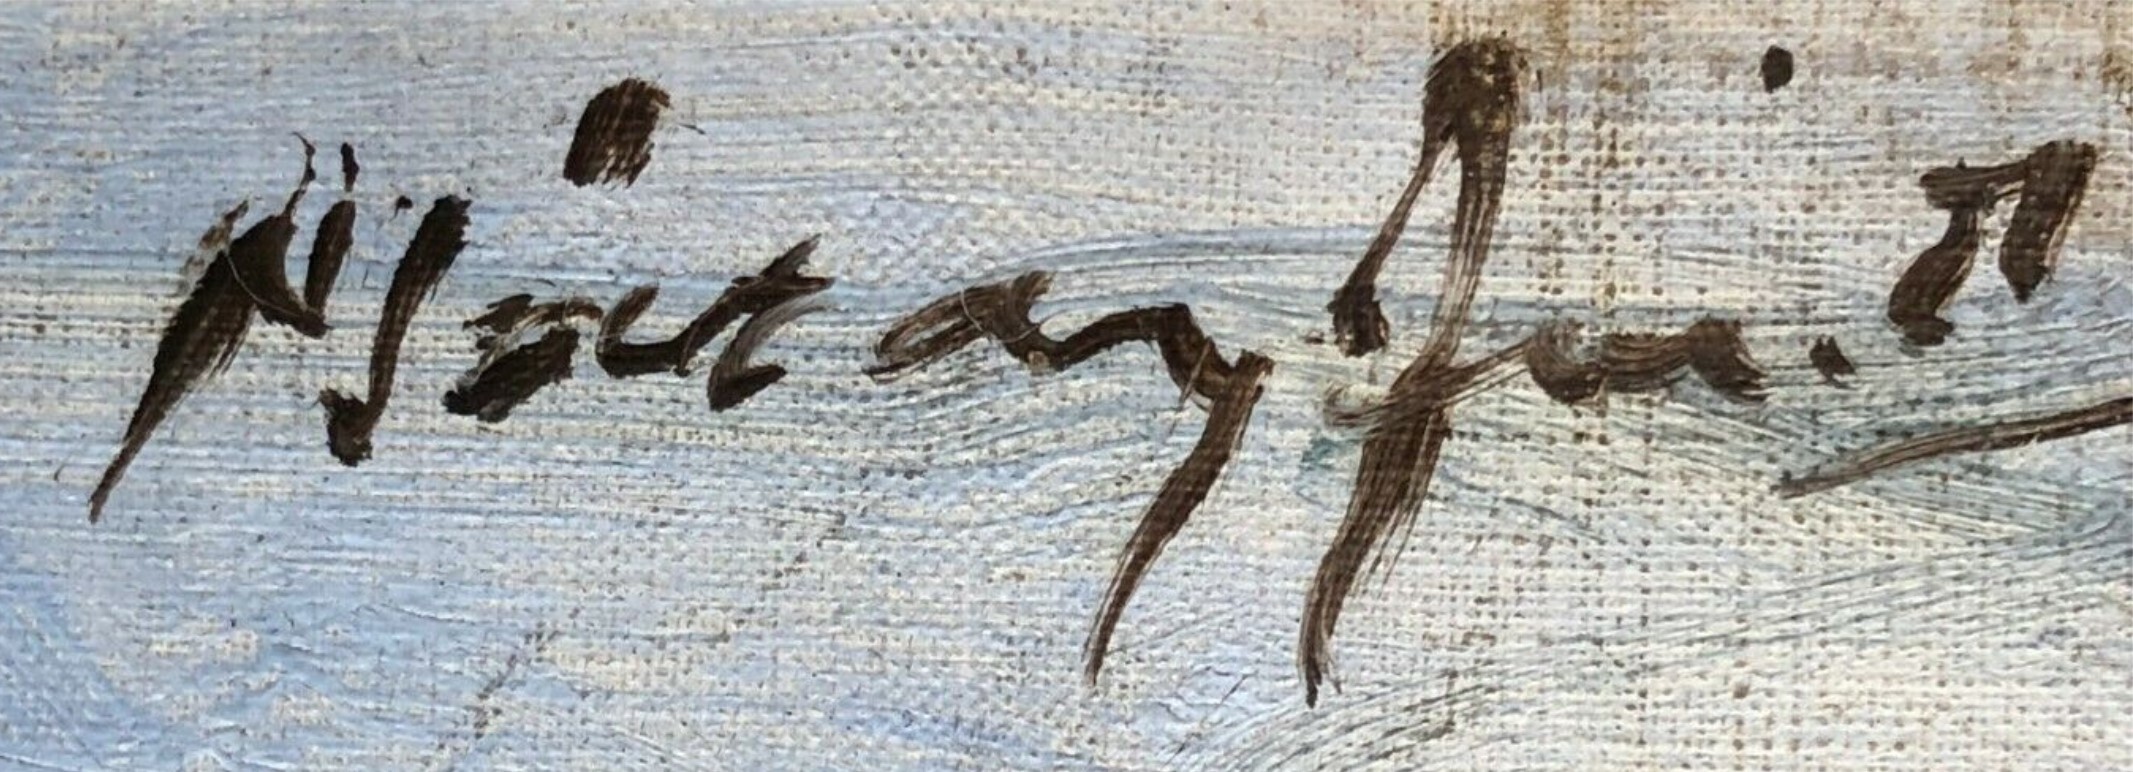
Signature of: aurel naray